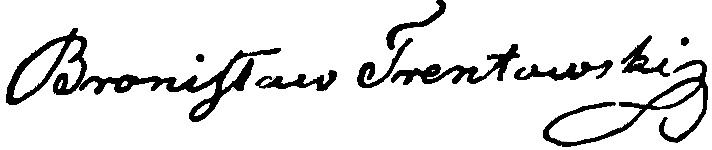
Signature of: bronisław trentowski